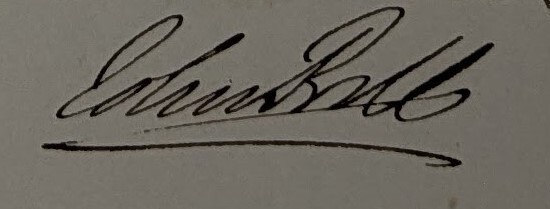
Signature of: q6221413